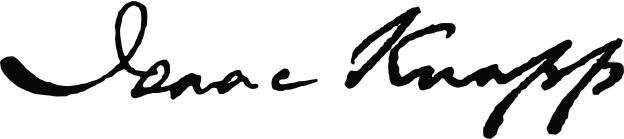
Signature of: isaac knapp